Question: What jurisdiction, city, or county is the document associated with?
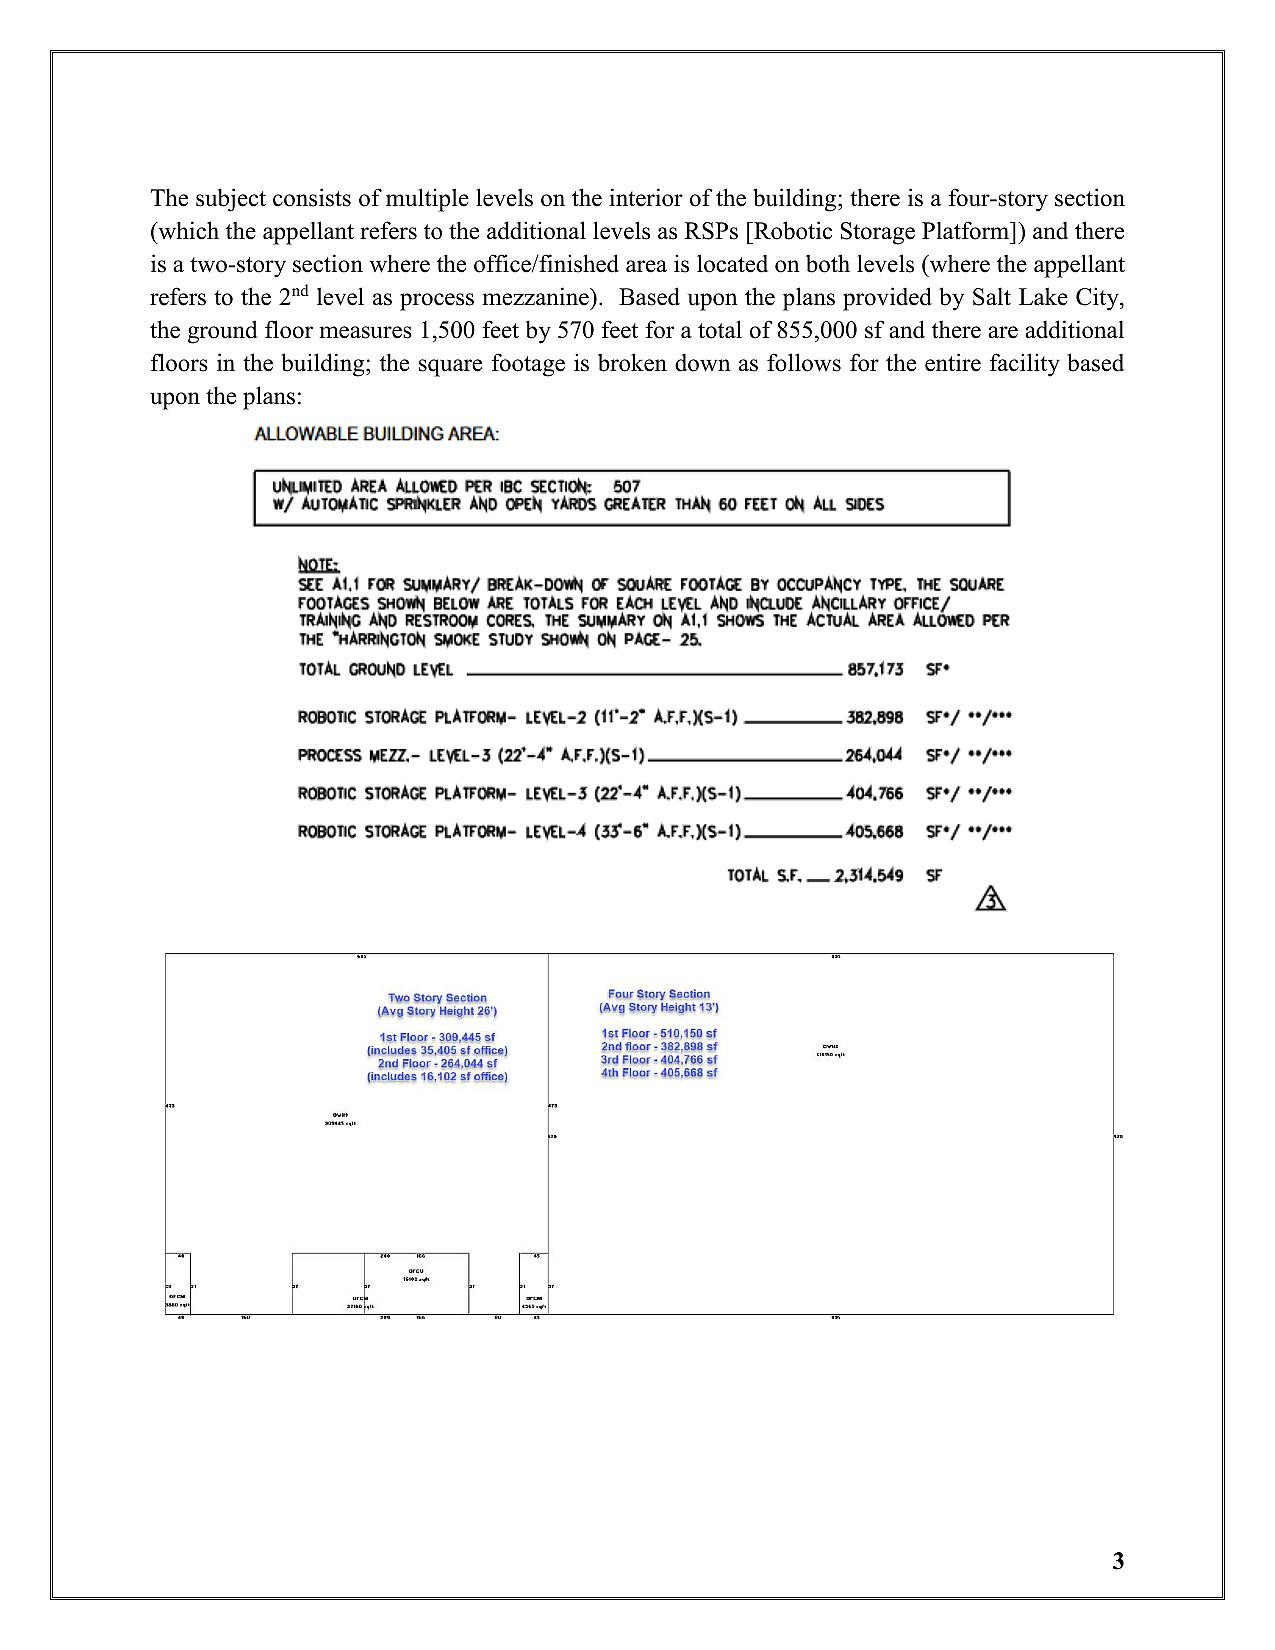
Answer: "Salt Lake City"